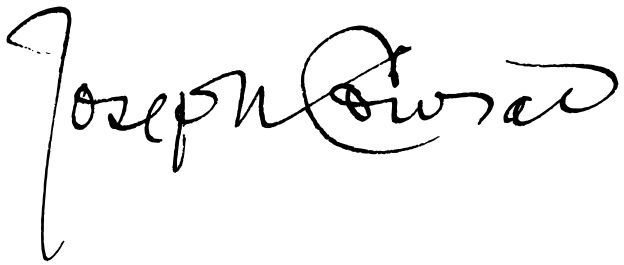
Signature of: joseph conrad